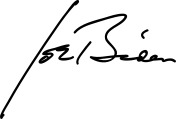
Signature of: joe biden